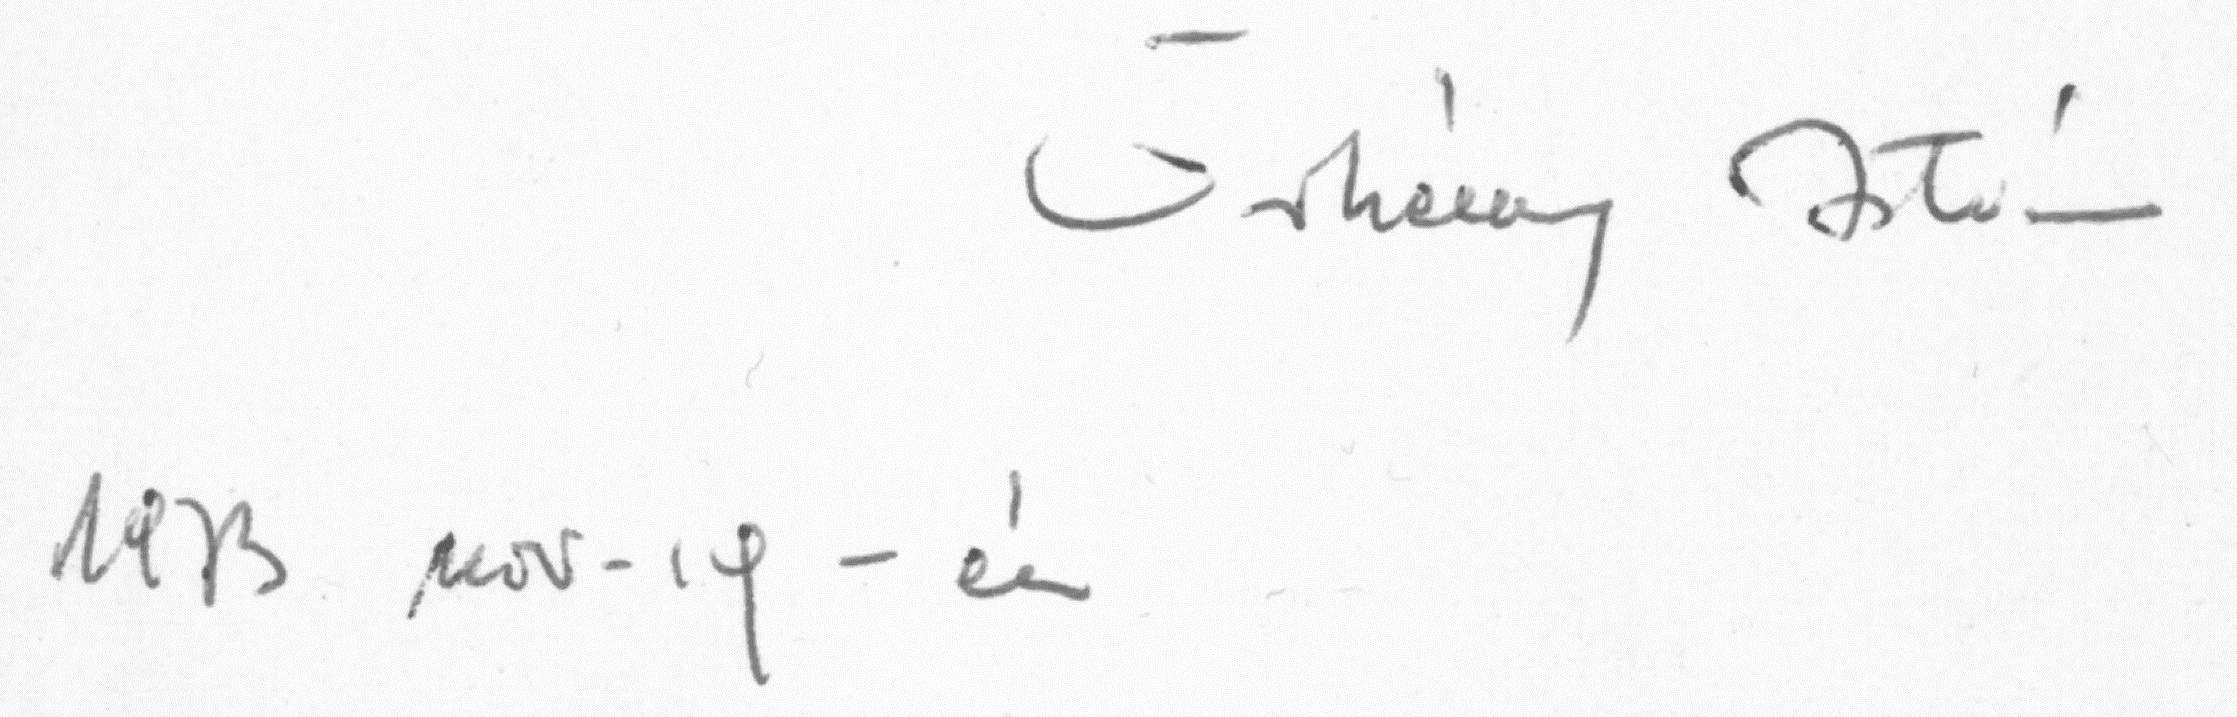
Signature of: istván örkény